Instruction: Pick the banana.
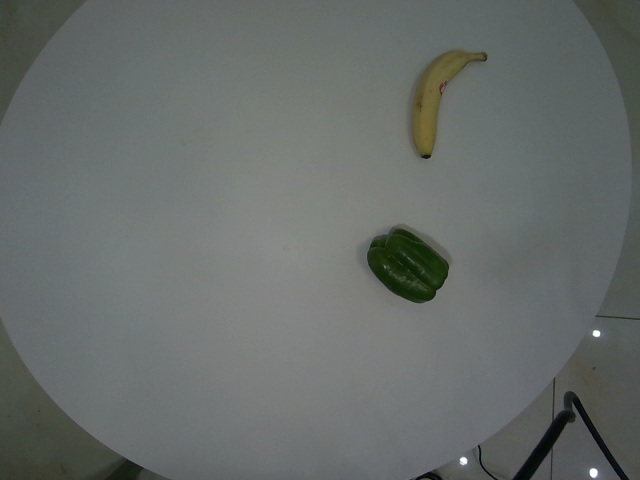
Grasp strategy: vertical